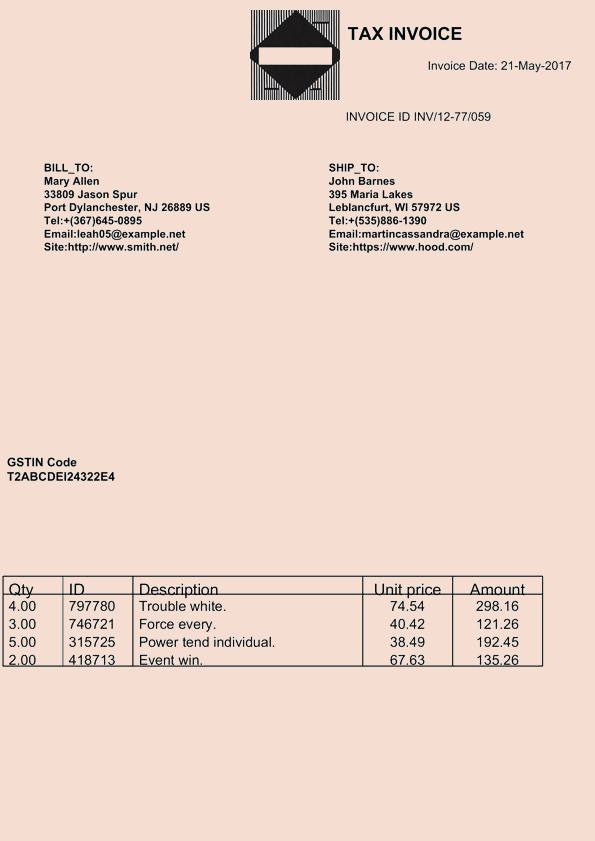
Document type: Invoice